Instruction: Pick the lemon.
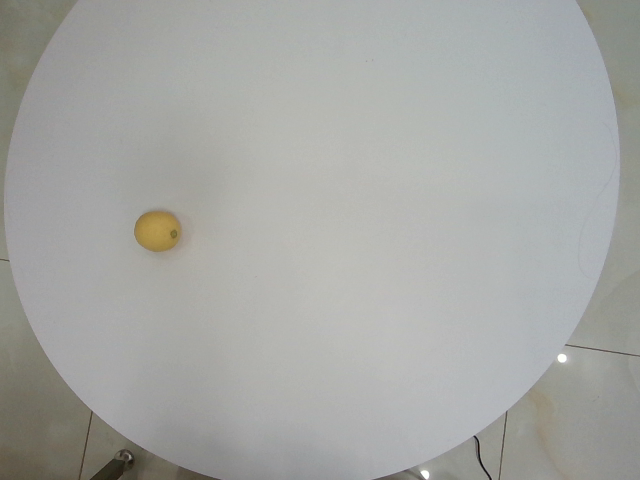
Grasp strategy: vertical